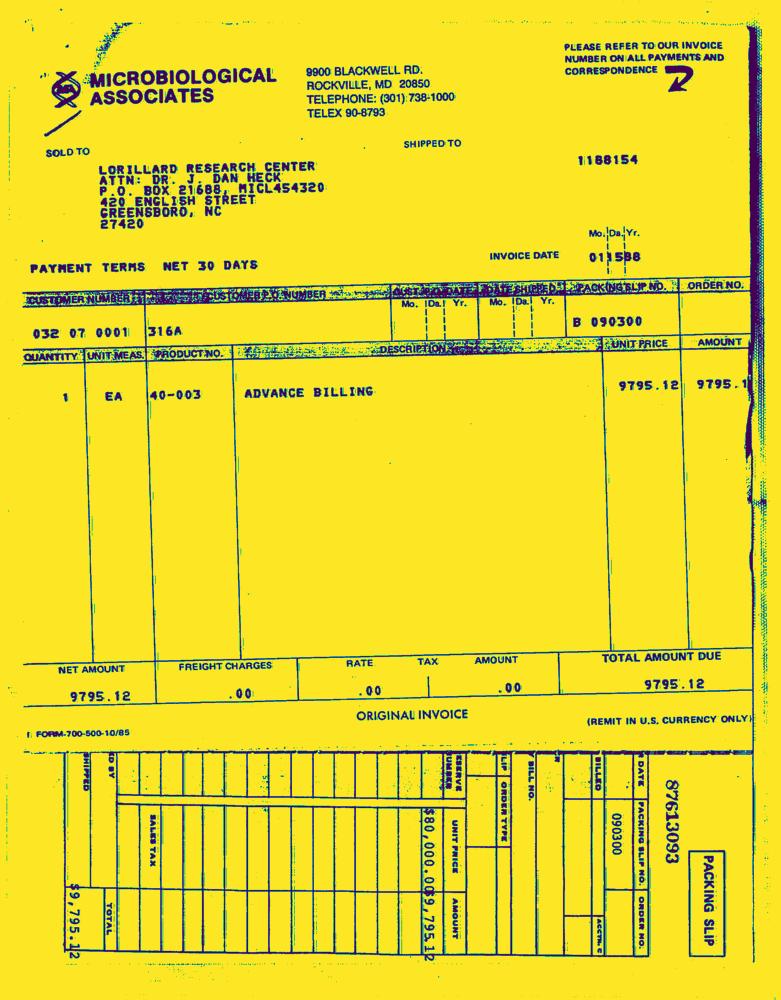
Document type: Invoice-Doc